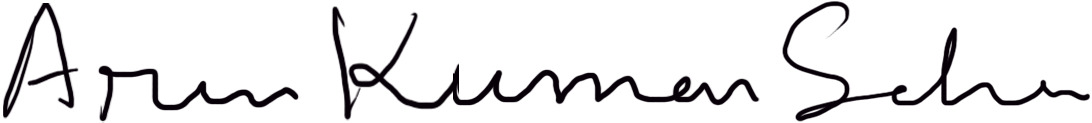
Signature of: arun saha